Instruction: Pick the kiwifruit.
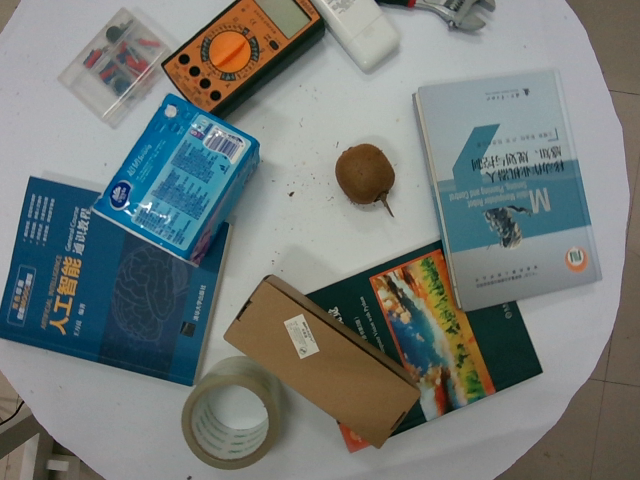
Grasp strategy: vertical